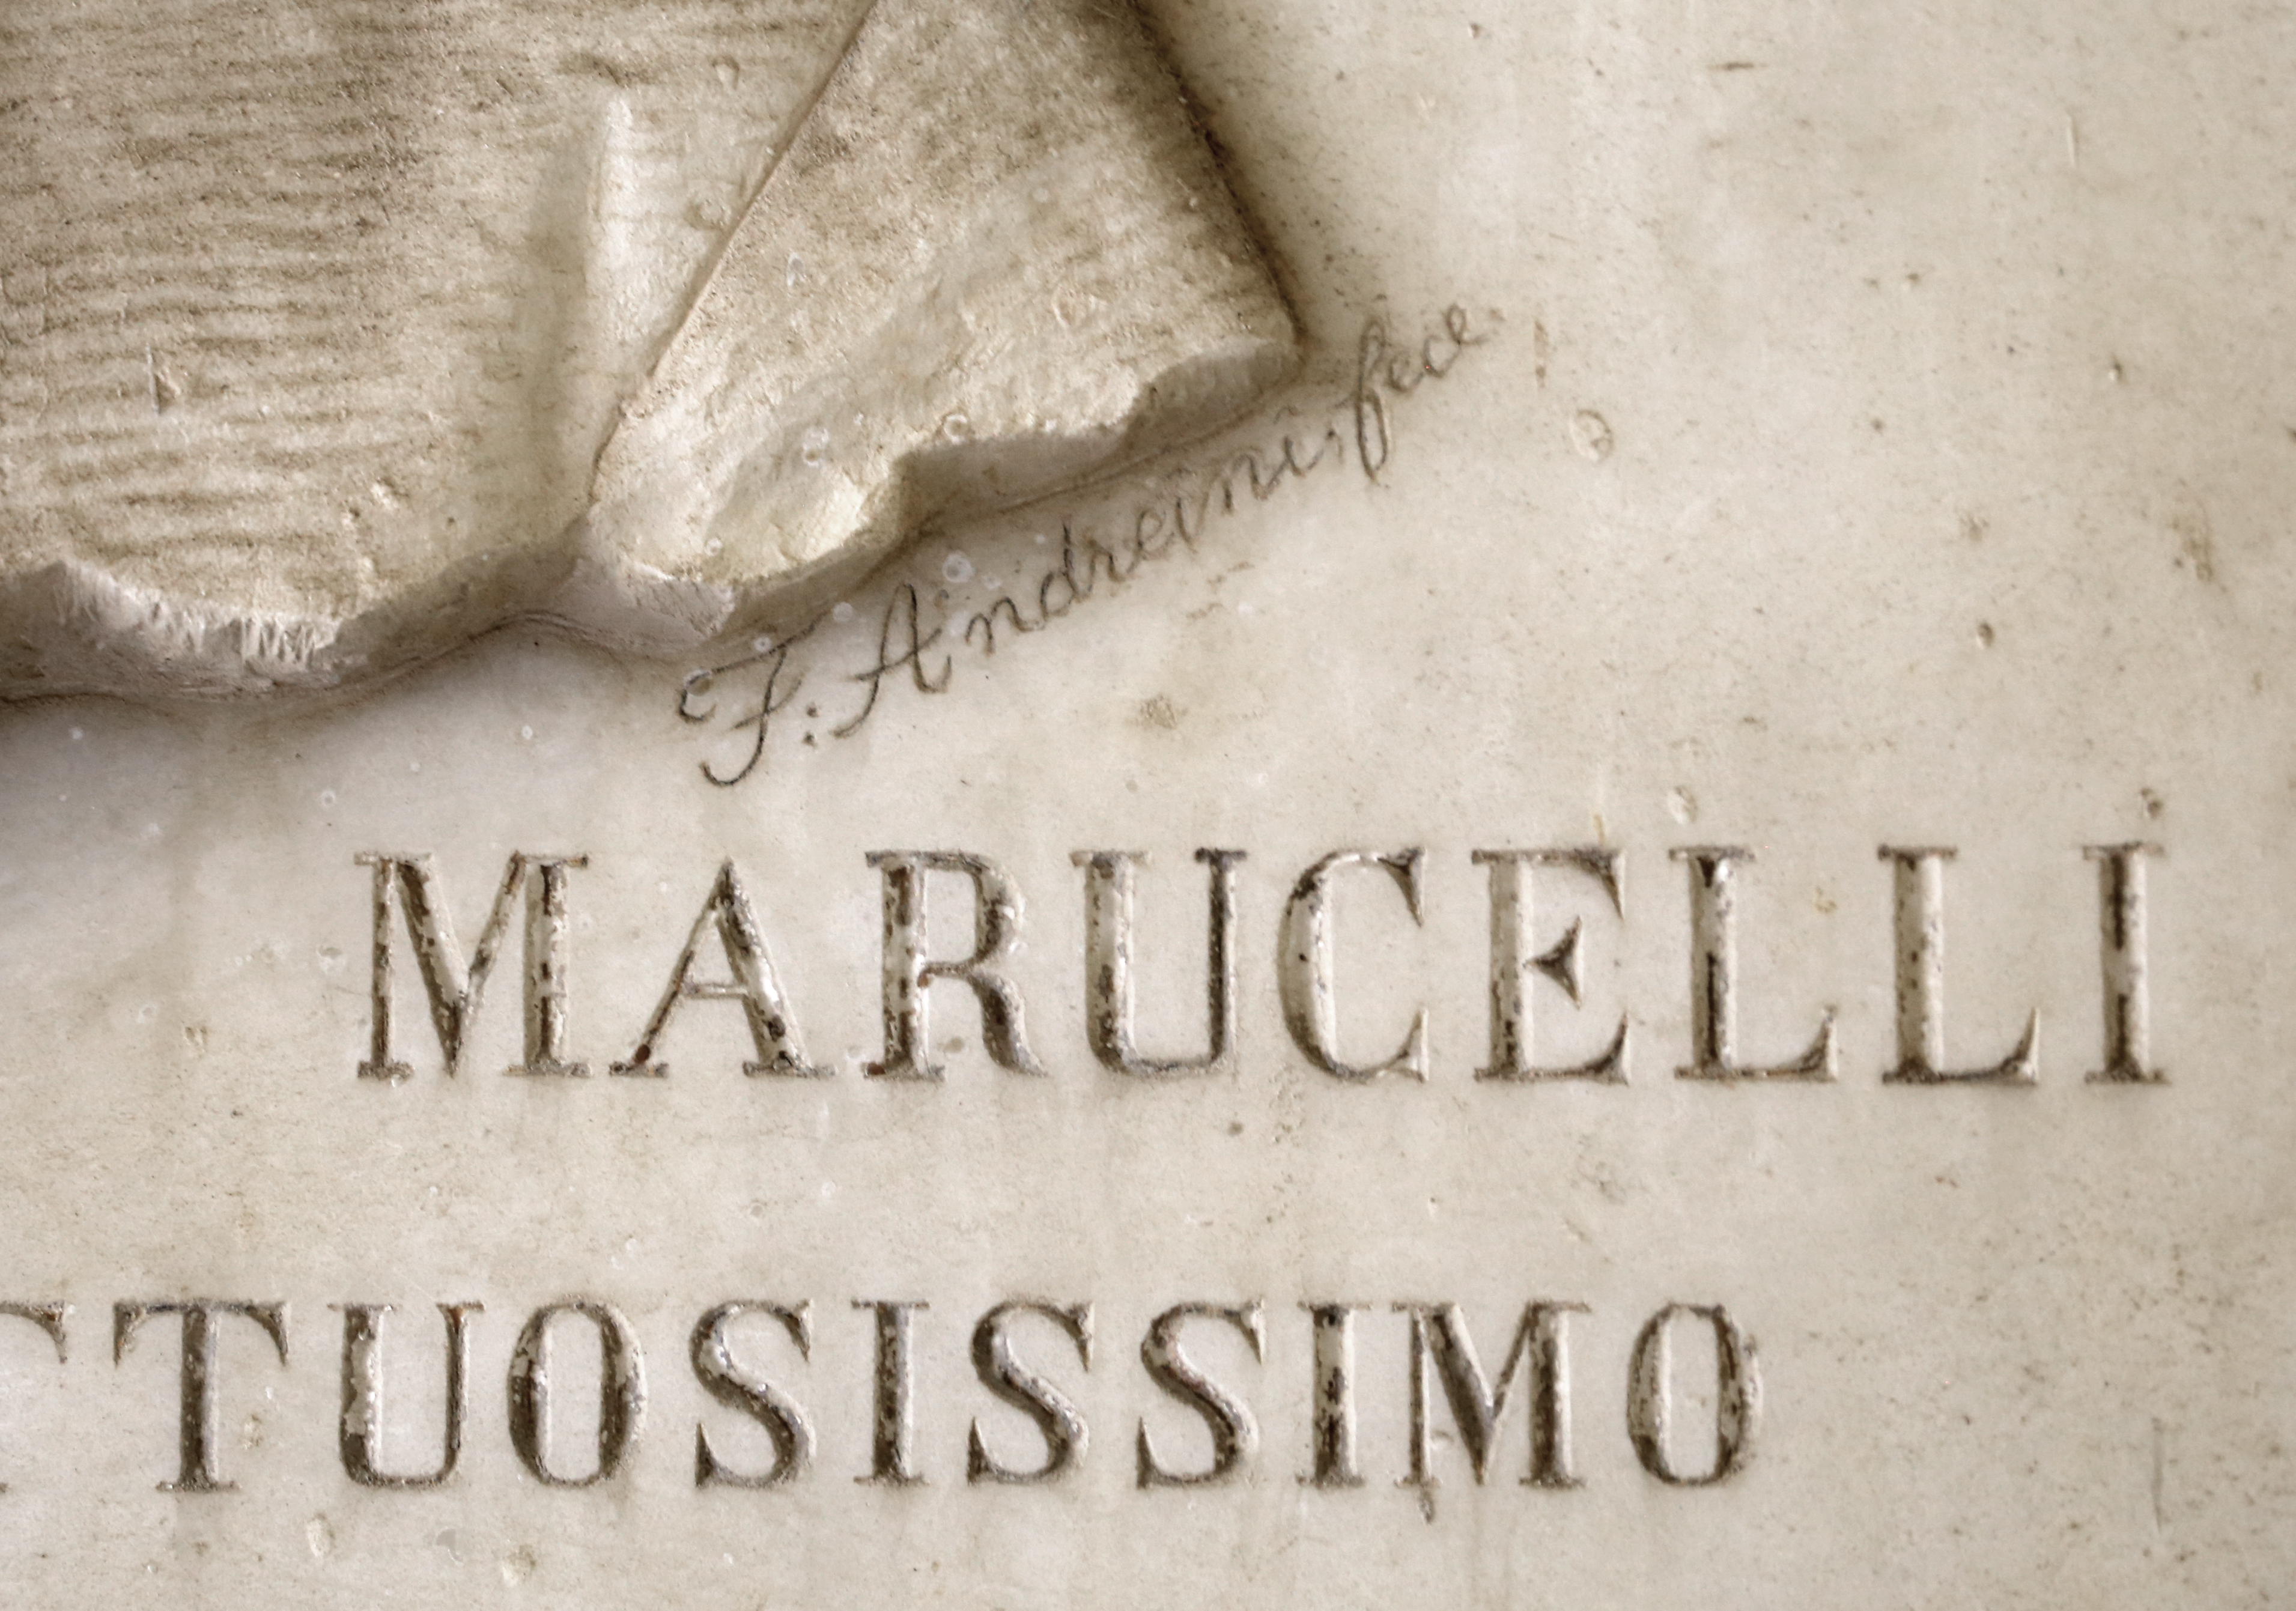
Signature of: ferdinando andreini